Identify and extract the amount in words, amount in numbers, payee name, cheque date, and bank name from the image.
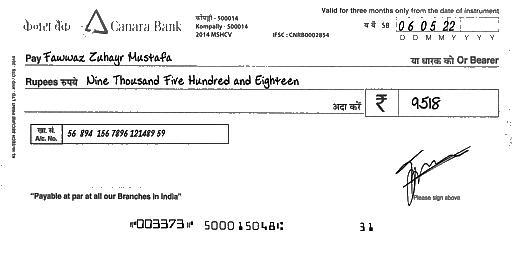
amt_in_words: Nine Thousand Five Hundred and Eighteen
amt_in_figures: 9518
payee_name: Fawwaz Zuhayr Mustafa
bank_name: Canara Bank
cheque_date: 06/05/22